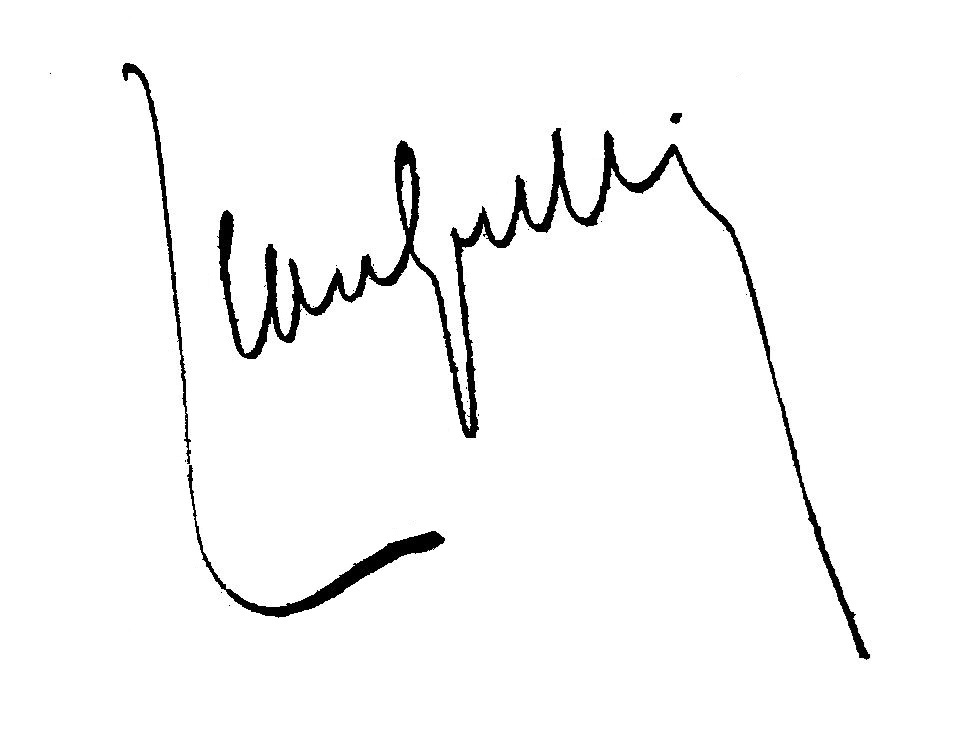
Signature of: jean grillon